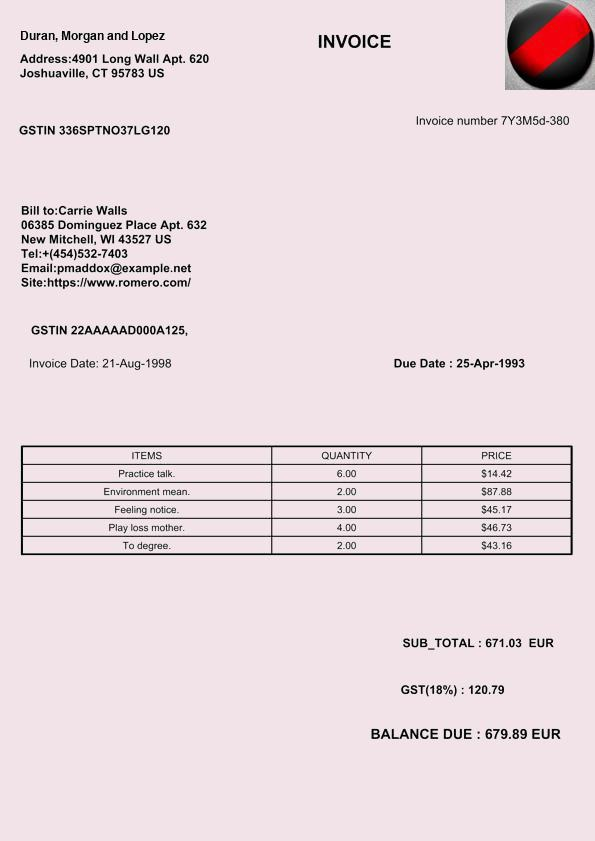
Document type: Invoice